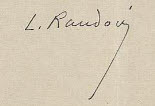
Signature of: lucie randoin